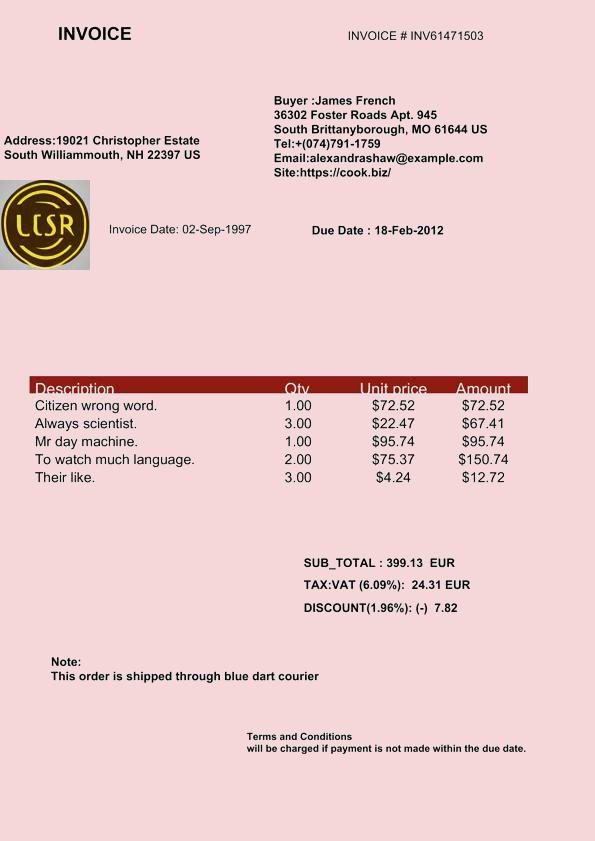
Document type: Invoice